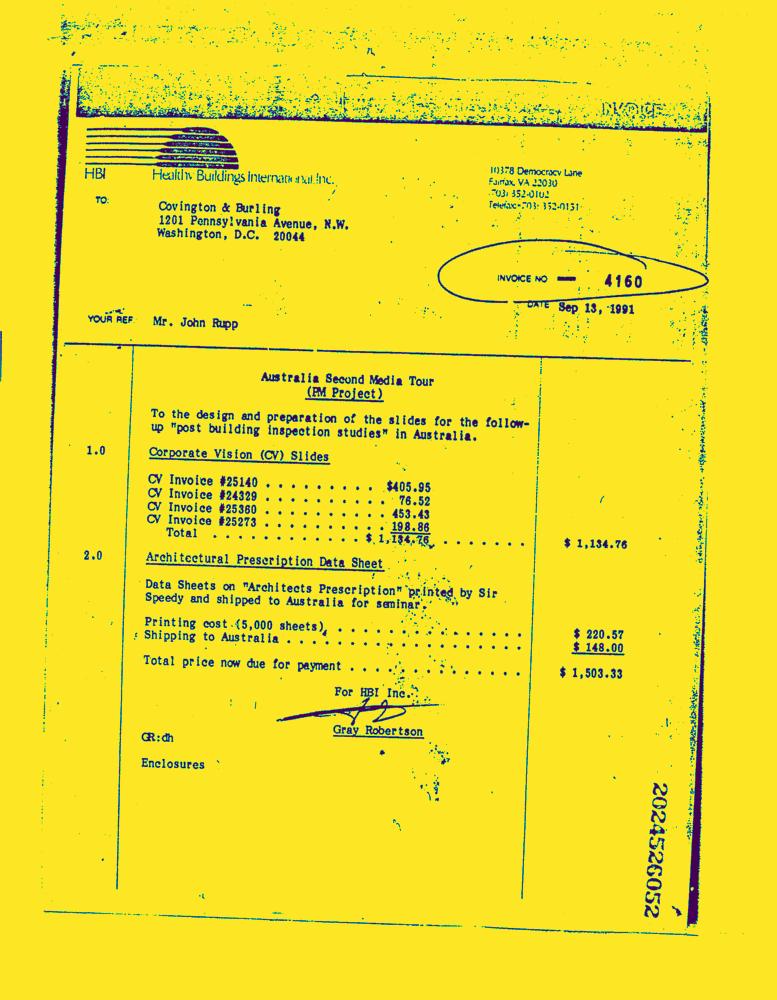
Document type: Invoice-Doc